Patient: Male, age 63
The patient was a 63-year-old male smoker (40 pack-years). He presented with symptoms of cough, hemoptysis, fever, and weight loss for 2 months. The patient was admitted to the local hospital in 2016-03-21. The chest CT scan showed a soft tissue shadow of 2.8*3.5 cm with large patchy shadows around the upper lobe of the right lung (Fig. 1 A). A PET-CT scan revealed a mass of 2.5*3.5 cm near the right hilar and a patchy shadow of 4.9*3.3 cm in the upper lobe of the right lung. The mean FDG metabolism of the mass near the right hilar was 4.9 (the highest was 9.6). The mean FDG metabolism of the patchy shadow was 4.7 (the highest was 6.0). The CT scan-guided percutaneous biopsy in the right pulmonary apex and right upper lobe (area indicated by the white arrow in Fig. 1 A) was performed twice in 2016-03-25 and 2016-03-30, and pathology results showed chronic pneumonia and OP with local necrosis. The TBLB pathobiology in 2016-04-05 showed chronic inflammation of some bronchial mucosa in the right upper lobe. Community-acquired pneumonia was diagnosed. Cefotiam and Clindamycin were given as anti-infection therapies, and his body temperature dropped to normal, but cough and bloody sputum had not been well improved. A chest CT scan in 2016-04-11 showed that lesions in the upper lobe of the right lung had shrunk, but other lesions enlarged, and the lymph nodes in the right hilum and mediastinum were still swollen (Fig. 1 B).
The patient was admitted to Zhongshan Hospital, Fudan University in 2016-05-10 for further diagnosis and treatment. Physical examination showed that he was well developed and nourished. The sounds in both lungs are clear and regular, with no abnormal changes in the heart or abdomen. Bilateral supraclavicular and cervical lymph nodes were not enlarged. Blood routine and blood biochemistry showed the following: white cell count 10.81*109/l with 65.6% granulocytes and 16.4% lymphocytes, hemoglobin 119 g/l, platelet count 246*109/l, erythrocyte sedimentation rate 73 mm/H and C reactive protein 52.2 mg/l. T-spot test: antigen-A 1, antigen-B 0. Arterial blood gas analysis showed PO2 69.0 mmHg and PCO2 40 mmHg. Tumor marker: CA125 68.3 U/ml and Cyfra211 3.7 ng/ml were slightly elevated, and other markers, such as CEA, CA199, NSE, SCC and proGRP, were all normal. Antinuclear antibody (cytoplasmic pattern) 1:100 and other autoantibody or rheumatoid factors were all negative. The pathological sections from the local hospital were rechecked by our pathology department, considering OP with eosinophil infiltration and scattered hemosiderin deposition (Fig. 2 A).
Initial diagnosis of OP was made, and intravenous corticosteroid therapy was started for 2 weeks. Most symptoms disappeared, except for occasional hemoptysis. However, the follow-up chest CT scan in 2016-05-18 showed that lesions in the puncture site of the right lung were significantly reduced, but other lesions expanded, and the lymph nodes remained swollen (Fig. 1 C, D). We persuaded the patient to receive EBUS in 2016-05-20, and the examination showed slightly swollen mucosa and narrow lumen in the right upper bronchial. The lower segment of the right middle bronchial was external compressive stenosis with congestive mucosa. TBLB was performed under the guidance of ultrasound in the shadow of the posterior segment of the right upper lobe, and pathobiology showed alveolar septal fibrous tissue hyperplasia, with organizing pneumonia lesions in some areas (Fig. 2 B). TBNA from 4R mediastinal lymph nodes showed atypical cells (Fig. 2 C). The immunohistochemical results were CD1a(-), CD21(-), CD23(-), CD30(-), CD33(-), CD68(+), CKpan(++), D2-40(-), EMA(+++), Langerin(-), S-100(+), Vim(+++), CD10(+), CD15(+), CD79a(+), ALK-1(-), PAX-5(-), P63(-), SPA(-), NapsinA(+), TTF-1(+), suggesting poorly differentiated carcinoma (sarcomatoid carcinoma is more likely) which arose from the alveolar epithelium. Bronchial aspiration cultures were negative for bacteria, mycobacteria and fungi. The final diagnosis was lung cancer and secondary organizing pneumonia. The patient received one cycle of chemotherapy (gemcitabine 2.0 d1, cisplatin 120 mg d1) and then lost follow-up.
Keywords: lung cancer, secondary organizing pneumonia
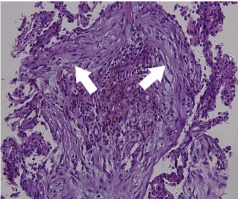
Image caption: Pathology of lung and lymph node from March 2016 to May 2016. . (A) Pathology of CT scan-guided percutaneous lung biopsy in the apical segment of the right lung's upper lobe. HE staining of the lung biopsy showed organizing pneumonia lesions (white arrow).